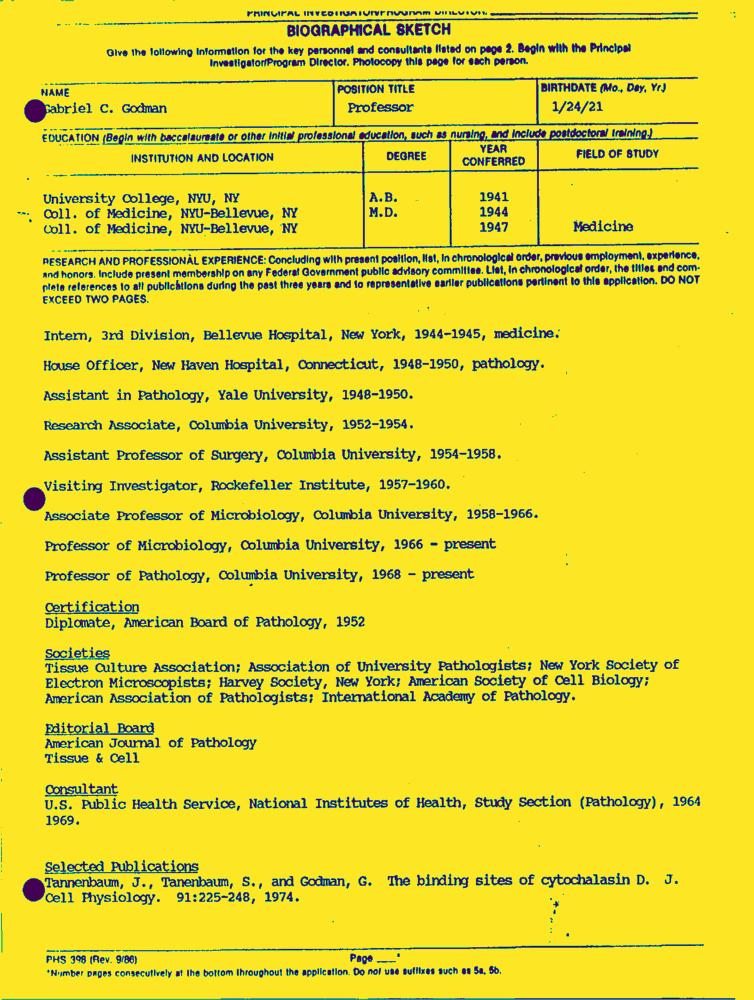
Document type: Resume-Doc